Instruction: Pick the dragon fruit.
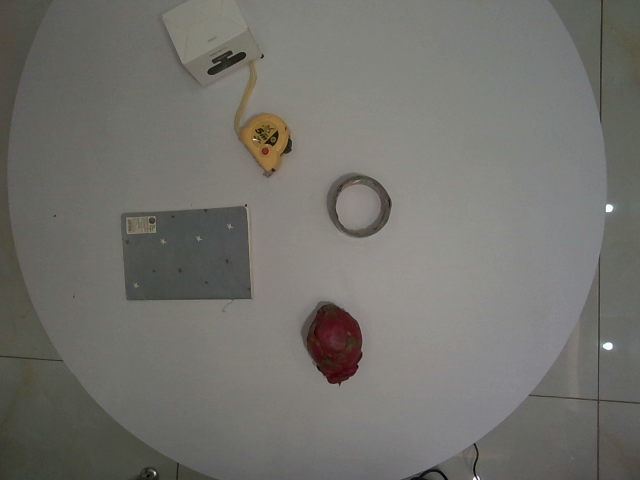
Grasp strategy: vertical